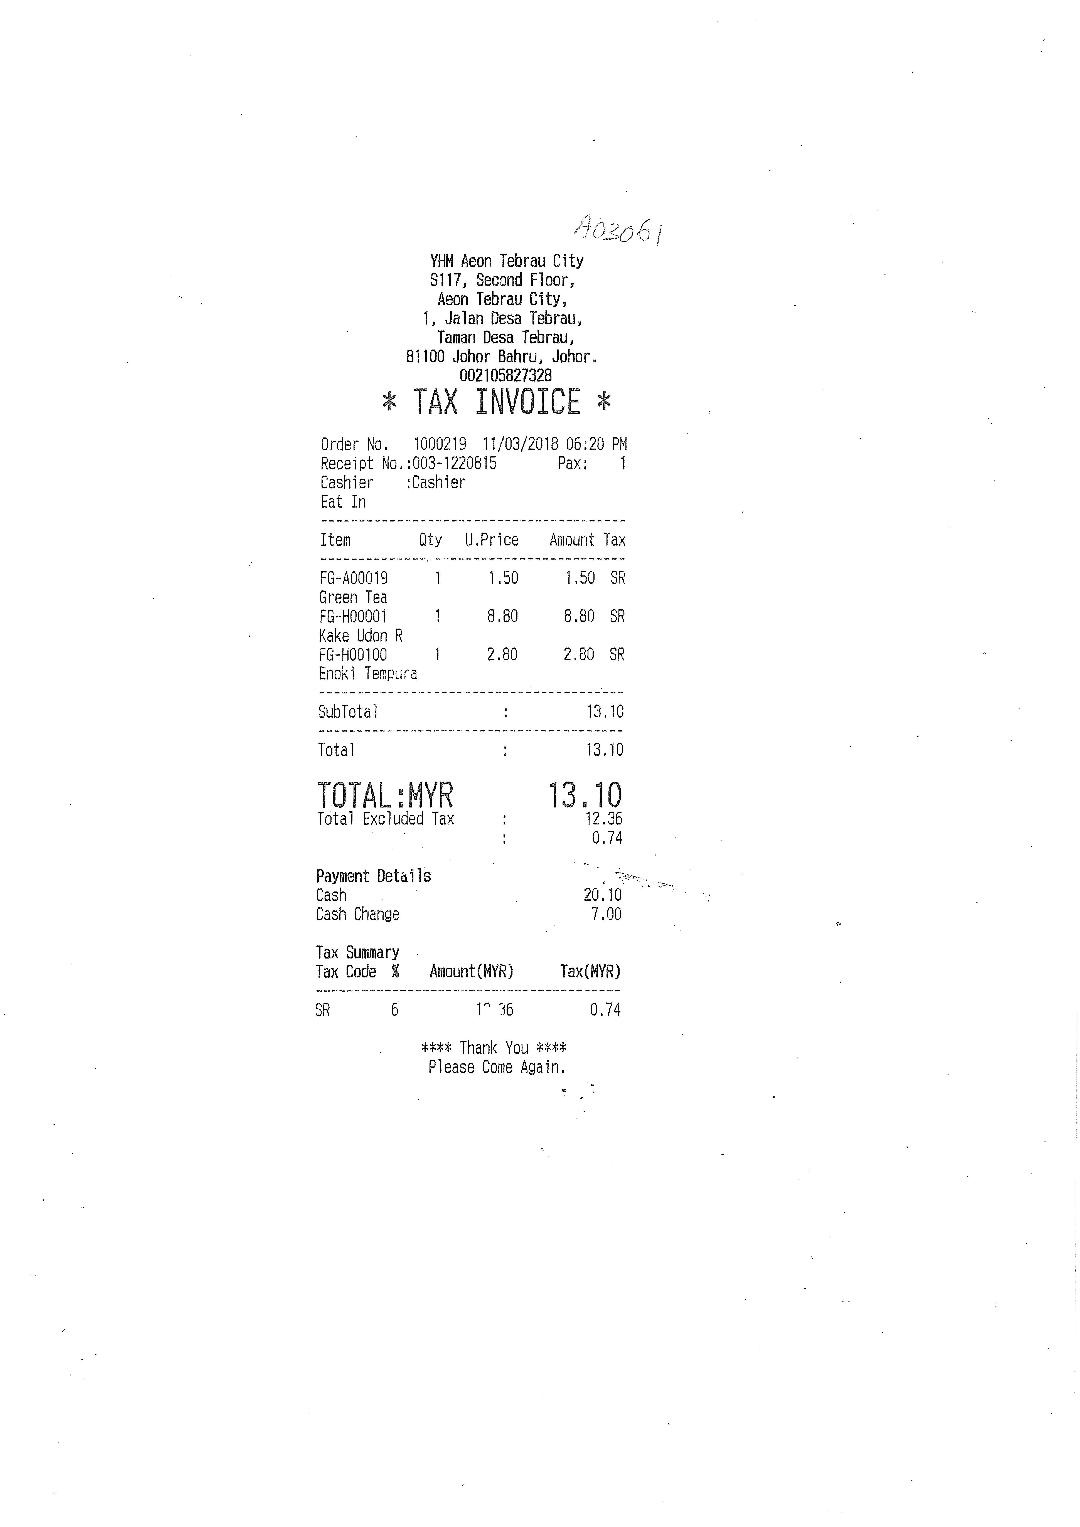
YHM AEON TEBRAU CITY
S117, SECOND FLOOR,
AEON TEBRAU CITY,
1, JALAN DESA TEBRAU,
TAMAN DESA TEBRAU,
81100 JOHOR BAHRU, JOHOR.
002105827328
* TAX INVOICE *
ORDER NO.
1000219
11/03/2018 06:20 PM
RECEIPT NO.:003-1220815
PAX:
1
CASHIER
:CASHIER
EAT IN
ITEM
QTY
U.PRICE
AMOUNT TAX
36
FG-A00019
1
1.50
1.50
SR
GREEN TEA
FG-H00001
1
8.80
8.80
SR
KAKE UDON R
FG-H00100
1
2.80
2.80
SR
ENOKI TEMPURA
SUBTOTAL
:
13.10
TOTAL
:
13.10
TOTAL:MYR
13.10
TOTAL EXCLUDED TAX
:
12.36
:
0.74
PAYMENT DETAILS
CASH
20.10
CASH CHANGE
7.00
TAX SUMMARY
TAX CODE
%
AMOUNT(MYR)
TAX(MYR)
SR
6
1
0.74
**** THANK YOU ****
PLEASE COME AGAIN.